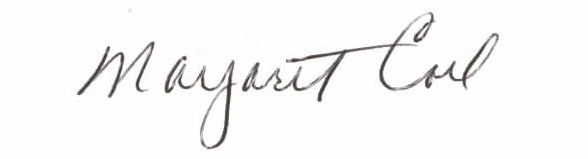
Signature of: margaret coel